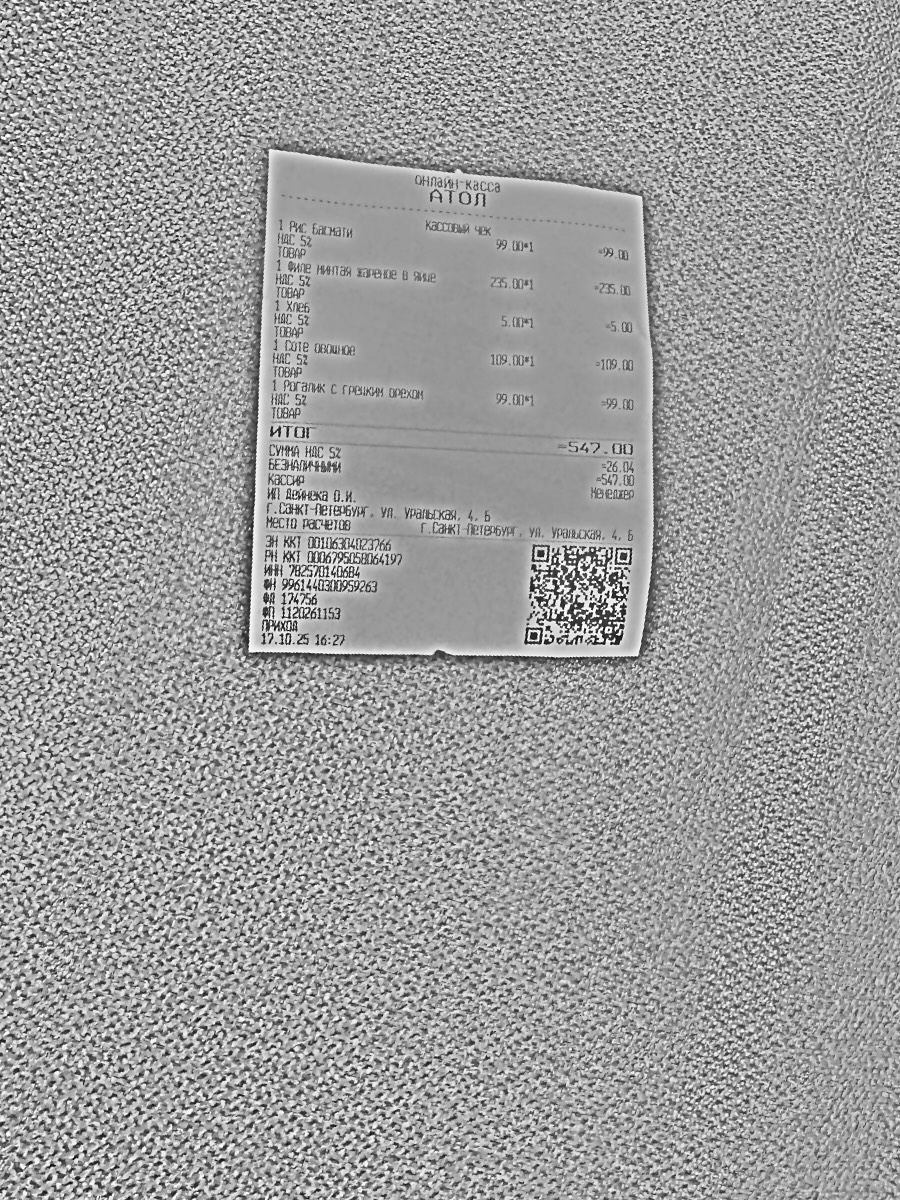
Продавец: ИП Дейнека О.И.
ИНН: 782570140684
Дата: 17.10.25
Товары: 1 Рис Басмати; 1 Филе минтая жареное в яйце; 1 Хлеб; 1 Соте овощное; 1 Рогалик с грецким орехом
Количество: 1; 1; 1; 1; 1
Цена: 99.00; 235.00; 5.00; 109.00; 99.00
Сумма: 99.00; 235.00; 5.00; 109.00; 99.00
Итого: 547